Question: What is the potential diagnosis?
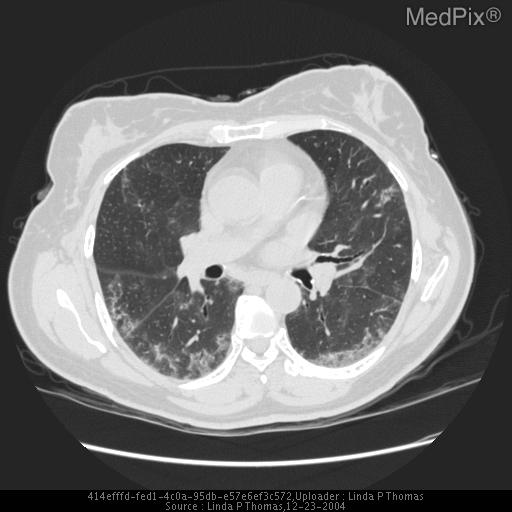
Answer: The possible diagnosis includes Interstitial pneumonitis to include nonspecific interstitial pneumonitis.
pneumocytis carinii pneumonia
non tuberculous mycobacterial infection
pulmonary alveolar proteinosis.